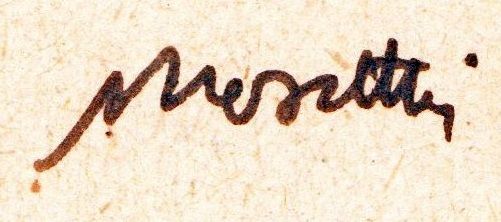
Signature of: alexandru rosetti